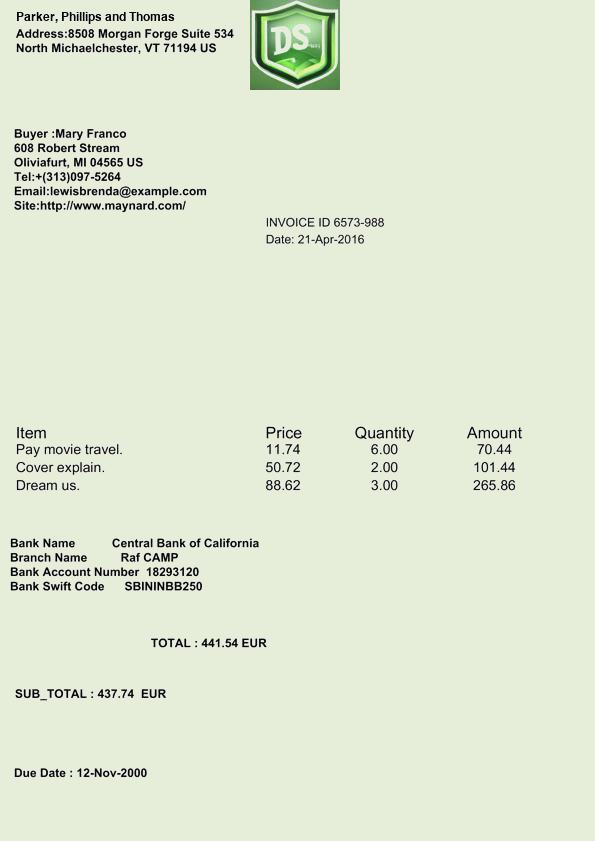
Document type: Invoice